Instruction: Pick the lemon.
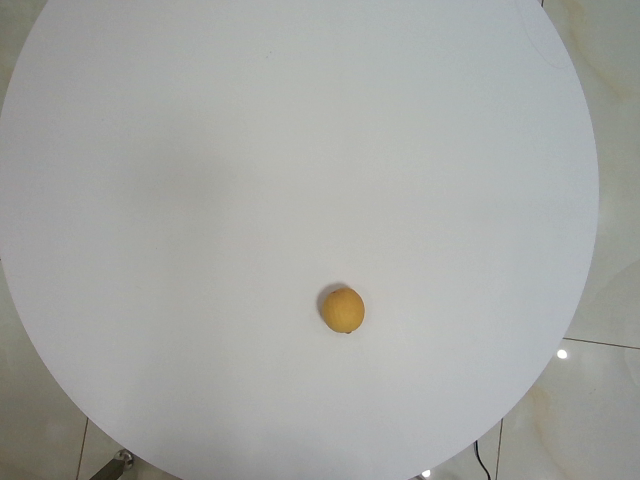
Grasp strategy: vertical